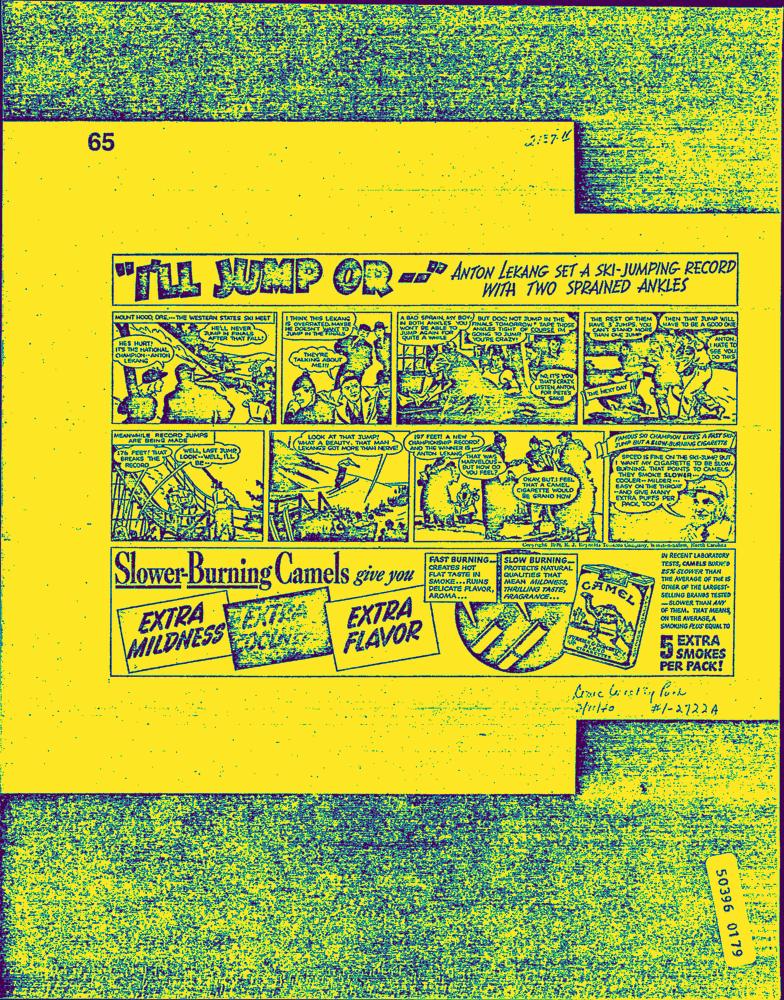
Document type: AD